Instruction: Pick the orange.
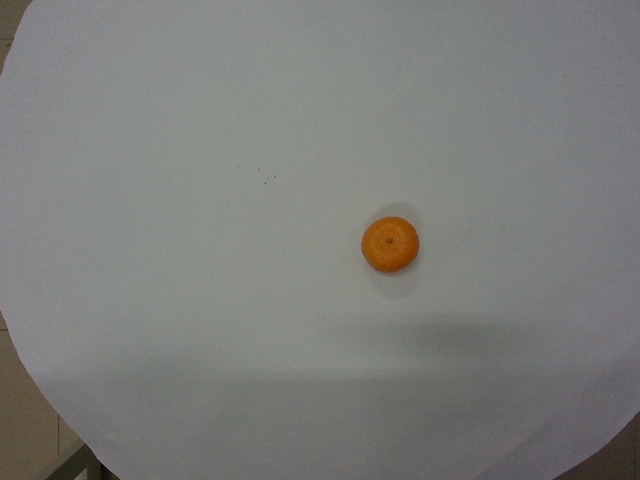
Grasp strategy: vertical